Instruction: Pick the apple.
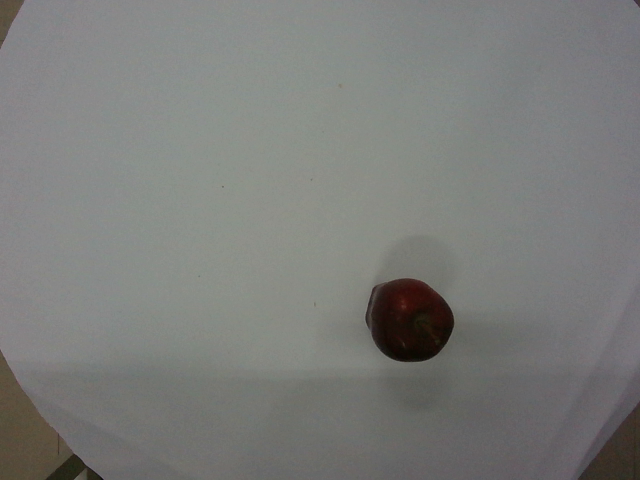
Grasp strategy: vertical